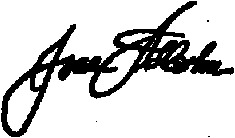
Signature of: isaac allerton